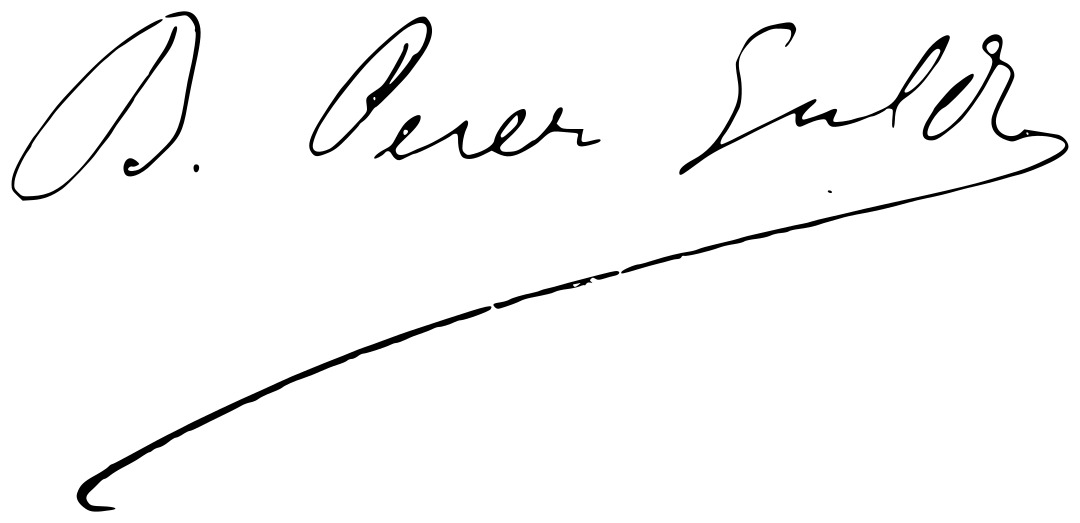
Signature of: benito pérez galdós